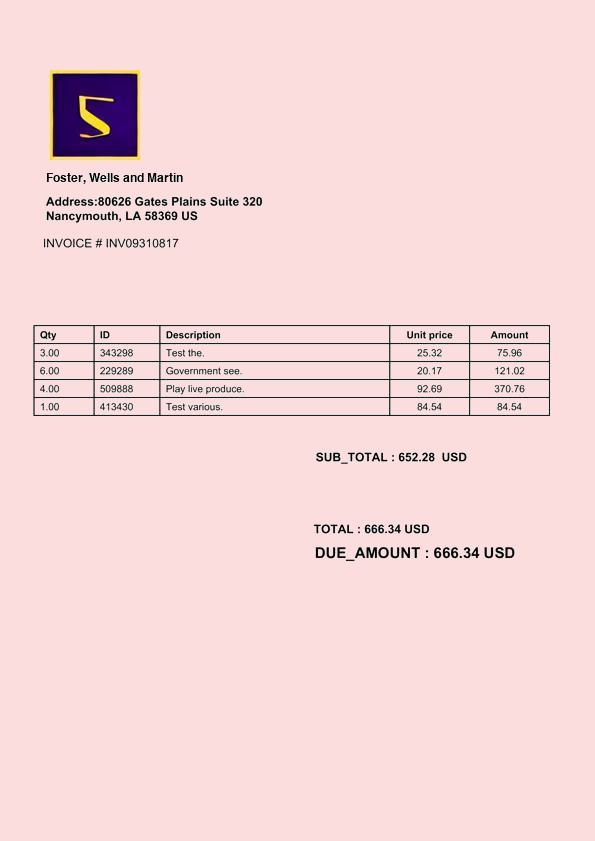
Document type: Invoice